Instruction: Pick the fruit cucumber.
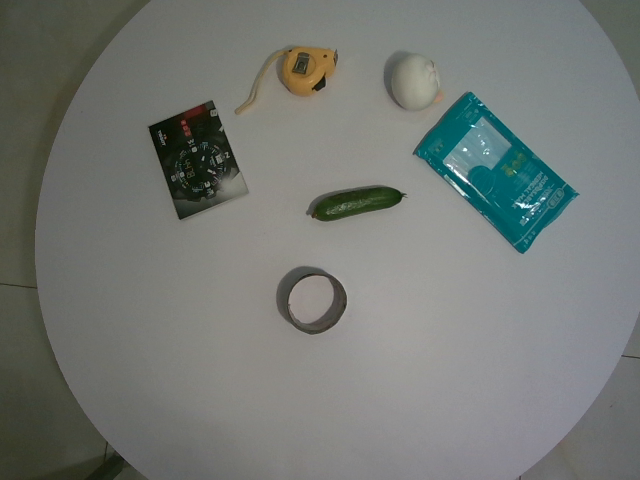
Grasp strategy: vertical